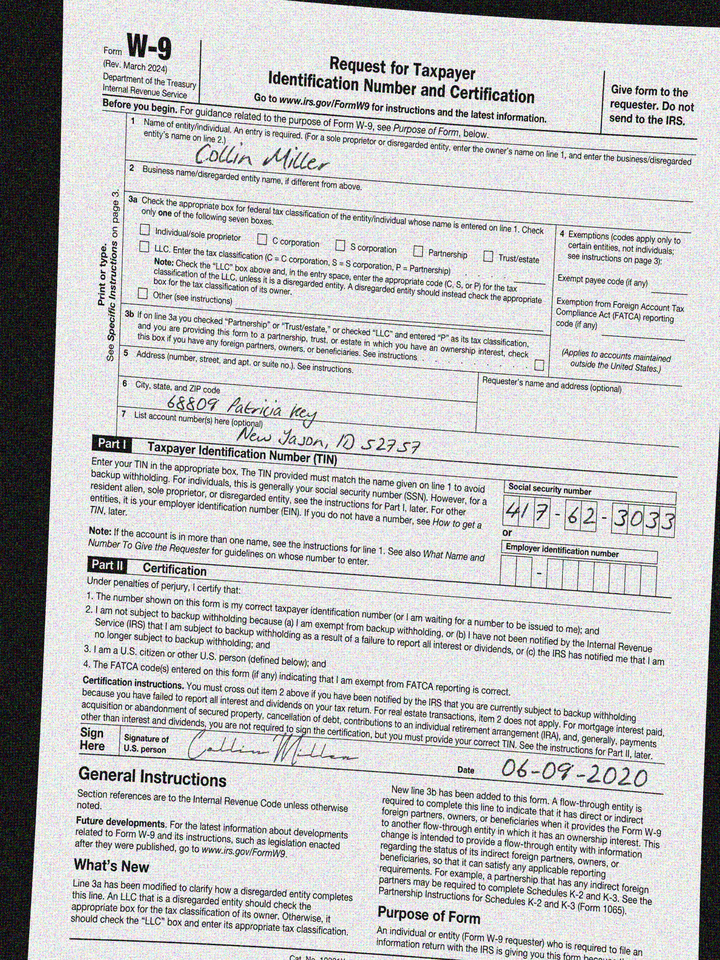
adr1: 68809 Patricia Key
adr2: New Jason, ID 52757
cbx: no
ssn: 417623033
enm: Collin Miller
sdt: 06-09-2020